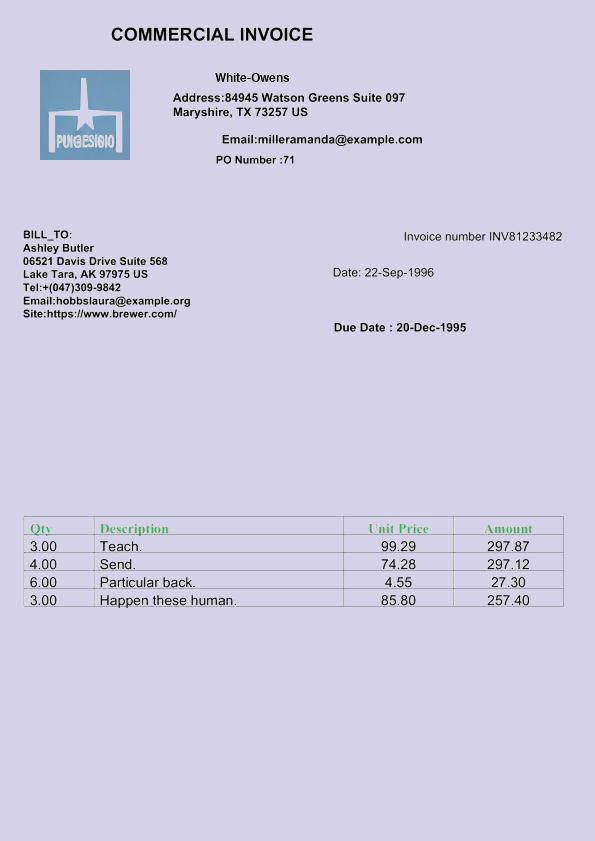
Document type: Invoice